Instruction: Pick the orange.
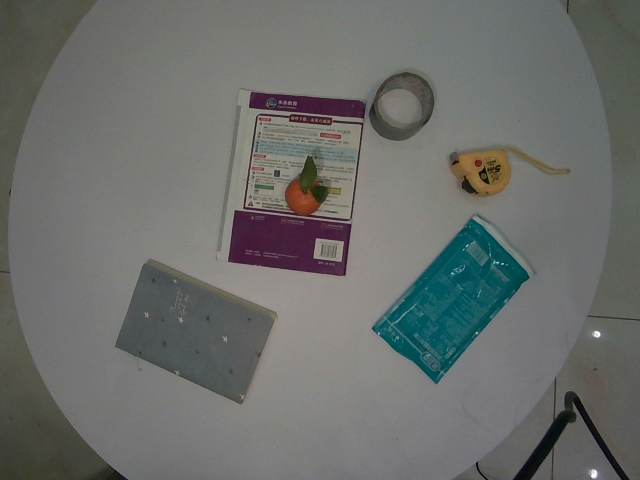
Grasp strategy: vertical